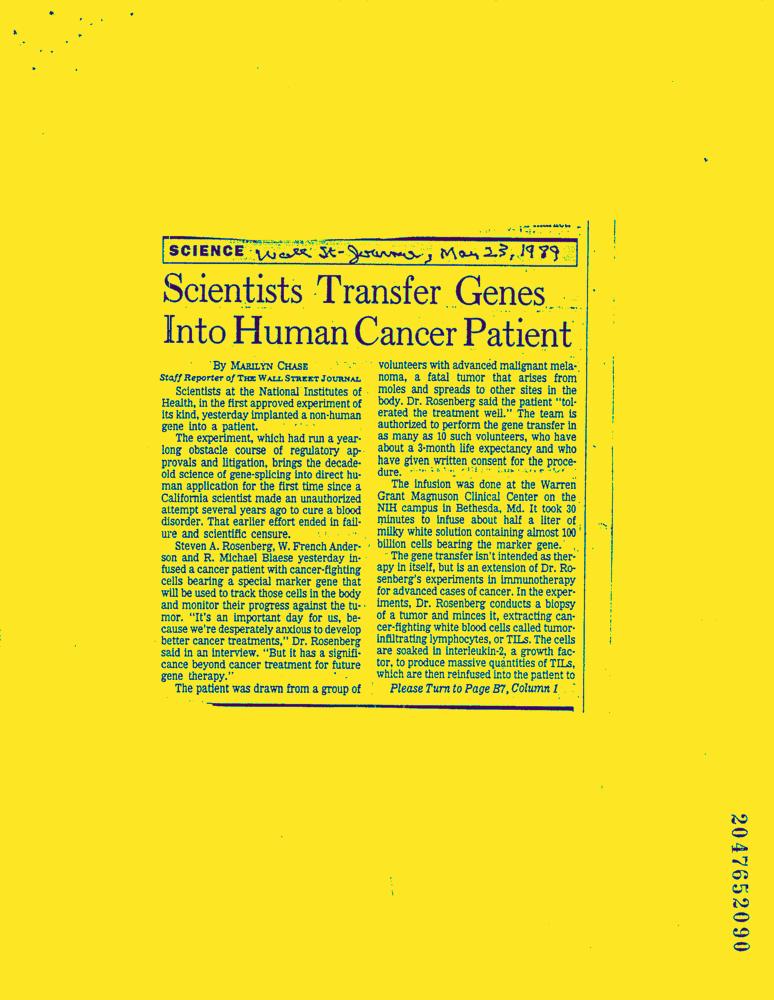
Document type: News-Article